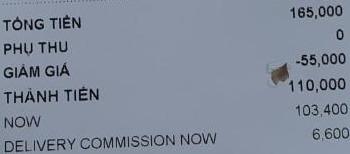
165,000
TỔNG TIỀN 0
PHỤ THU -55,000
GIẢM GIÁ 110,000
THÀNH TIỀN 103,400
NOW 6,600
DELIVERY COMMISSION NOW